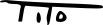
Signature of: exoristo salmerón